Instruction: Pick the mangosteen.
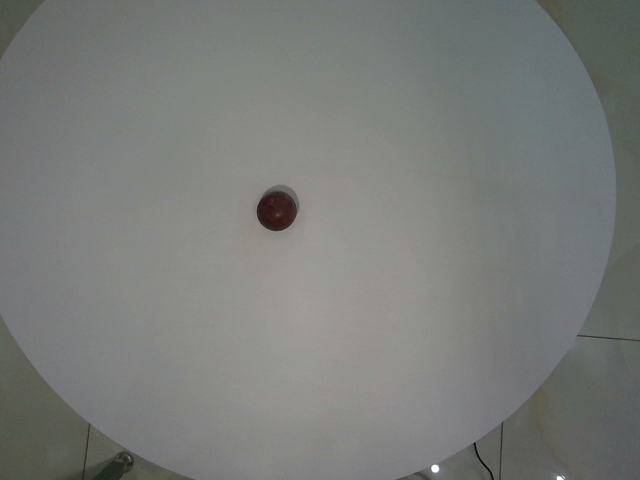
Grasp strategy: vertical